Question: What type of tax is indicated in the document, personal property or real estate?
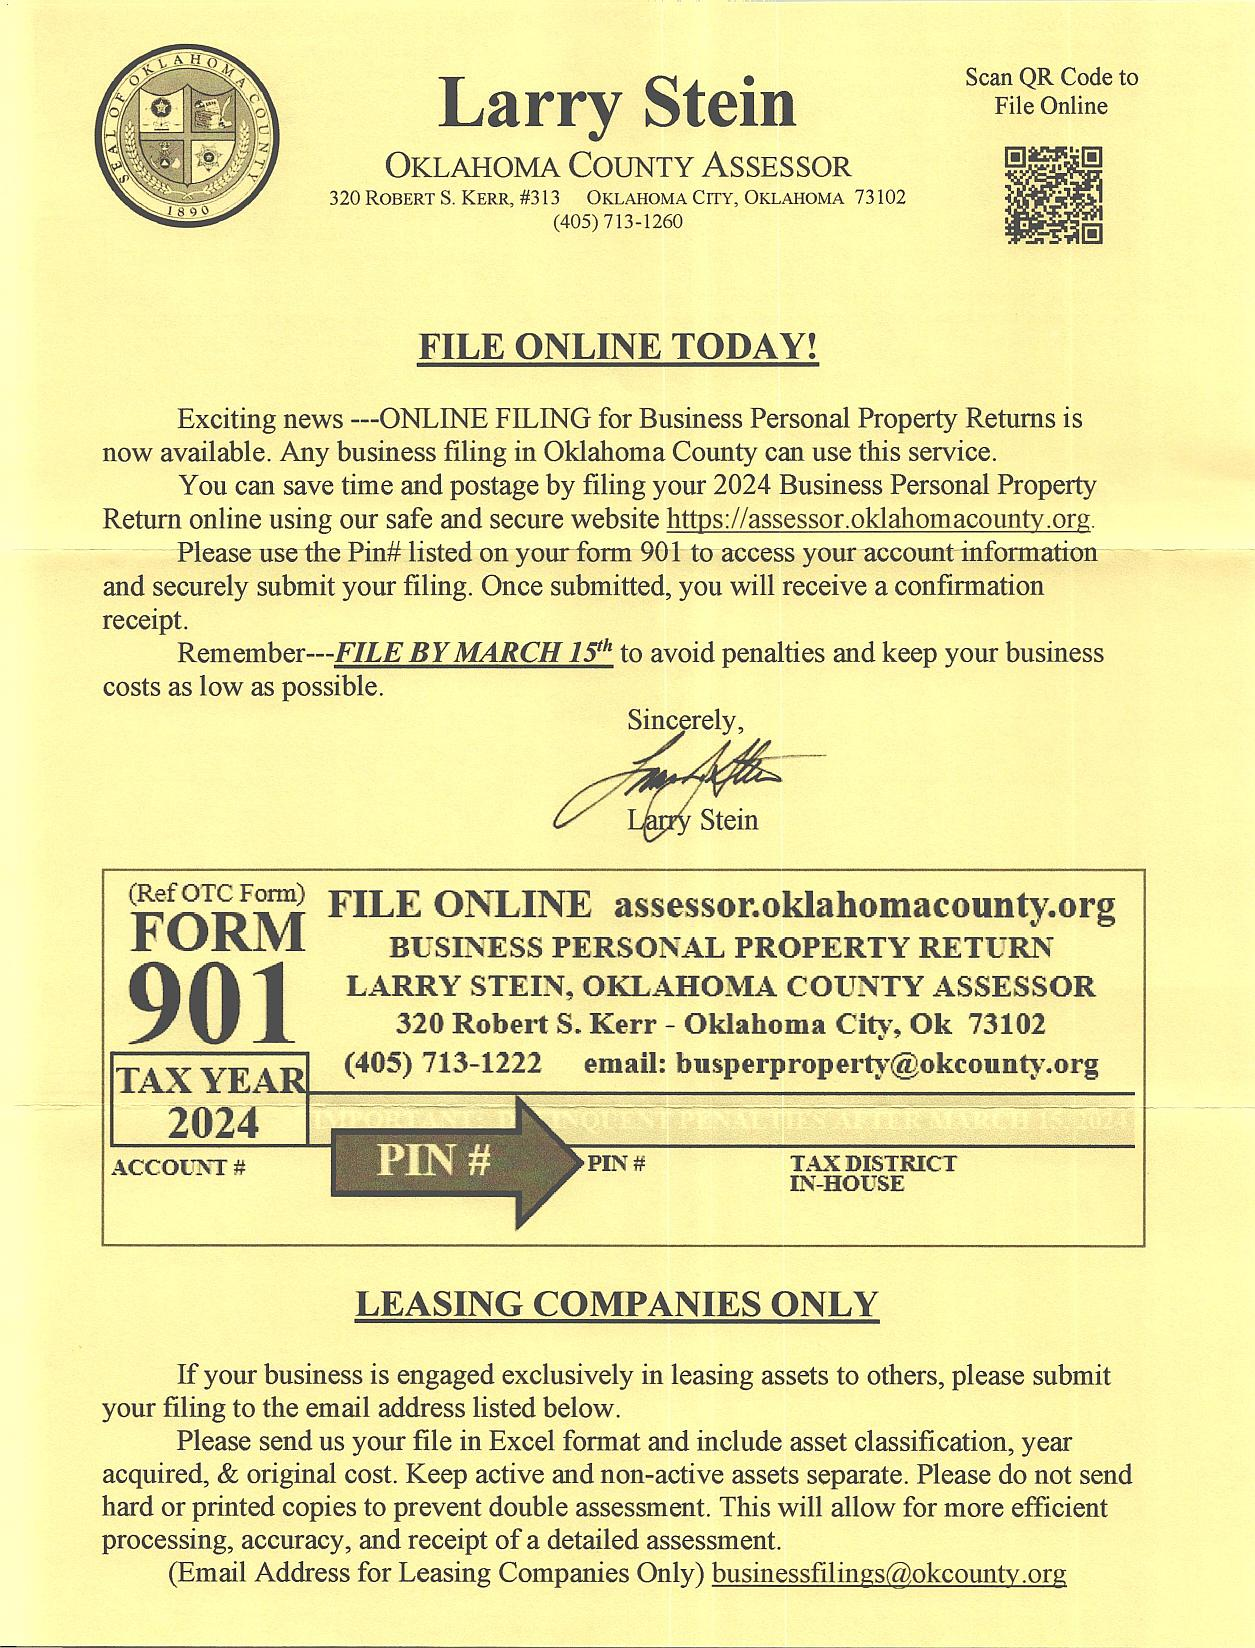
Answer: "Business Personal Property Return"